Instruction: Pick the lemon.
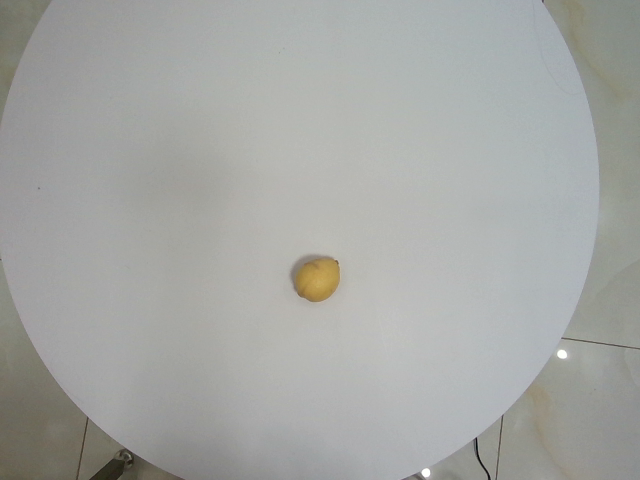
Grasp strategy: vertical